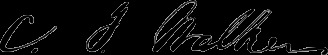
Signature of: charles i walker